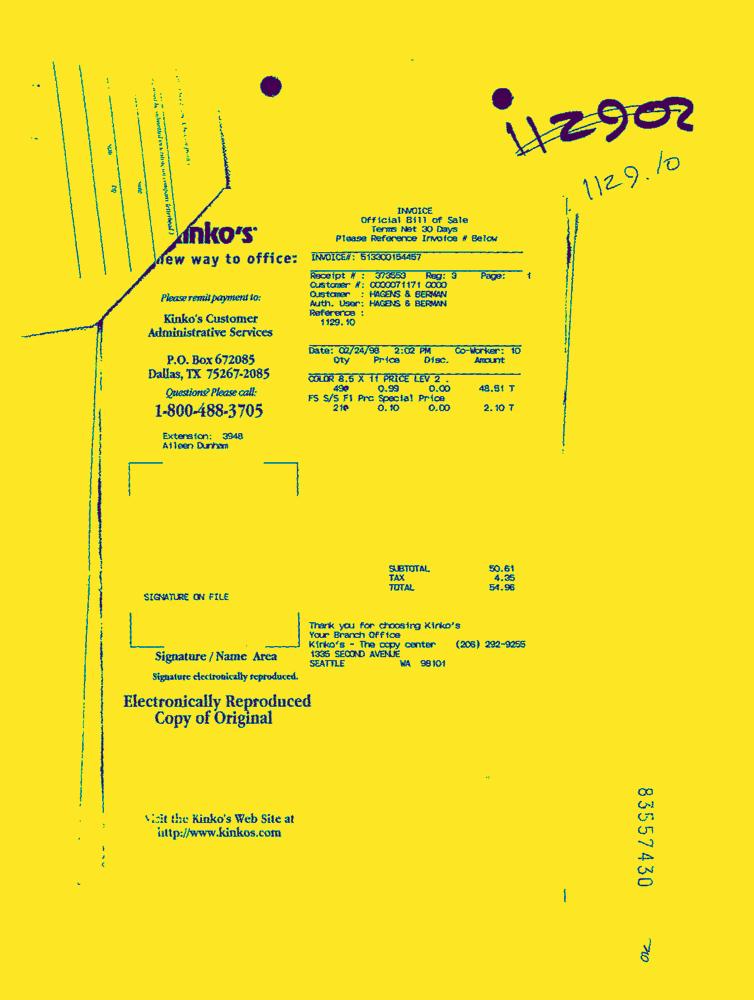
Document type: Invoice-Doc